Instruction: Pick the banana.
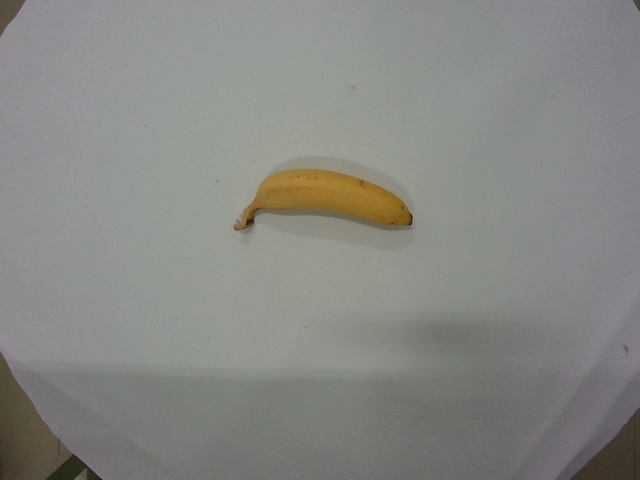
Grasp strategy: vertical